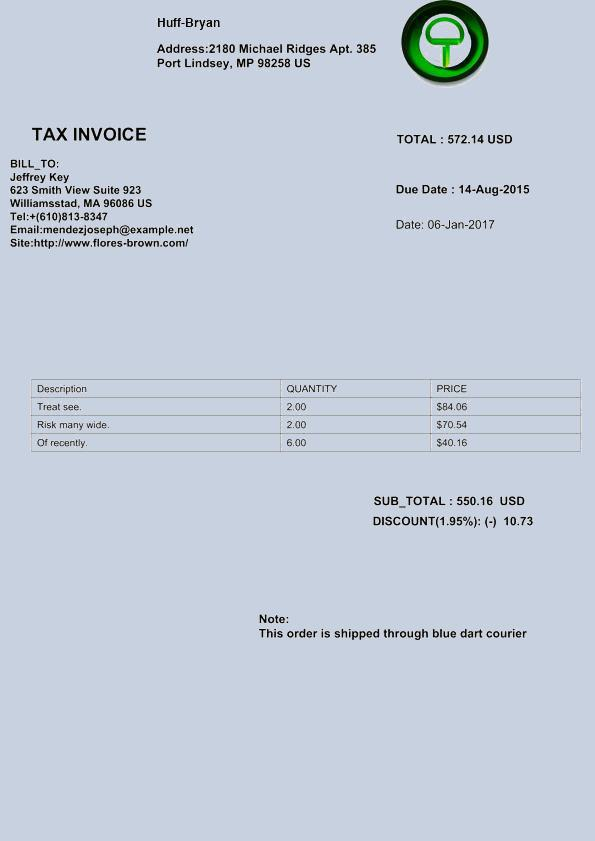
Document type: Invoice